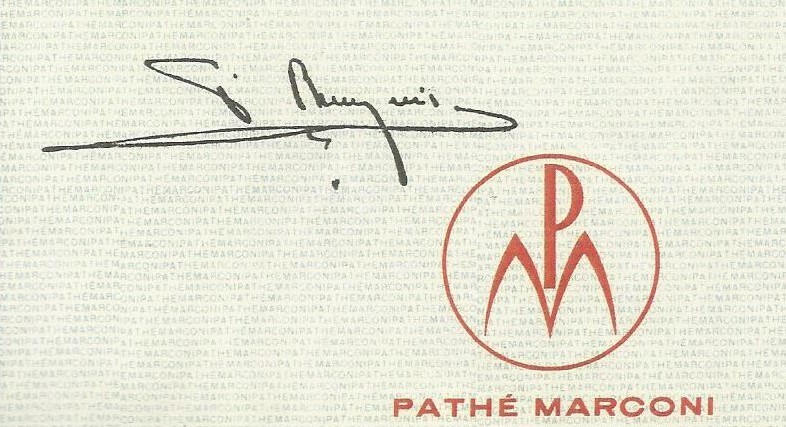
Signature of: pierre bourgeois